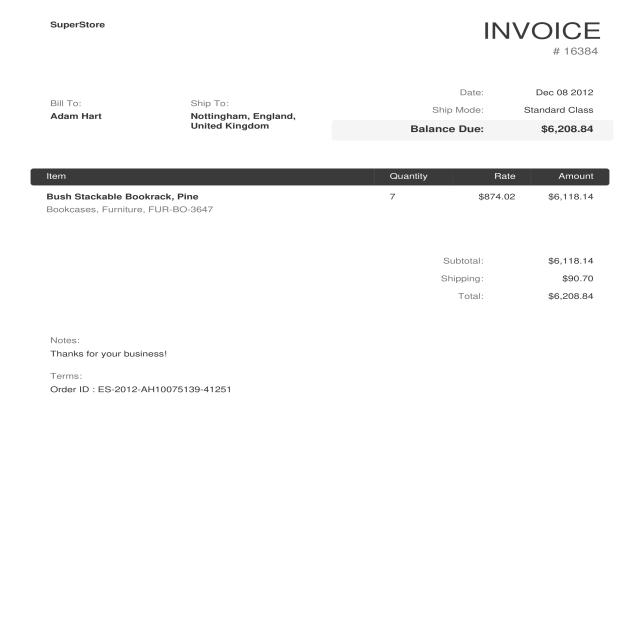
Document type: Invoice